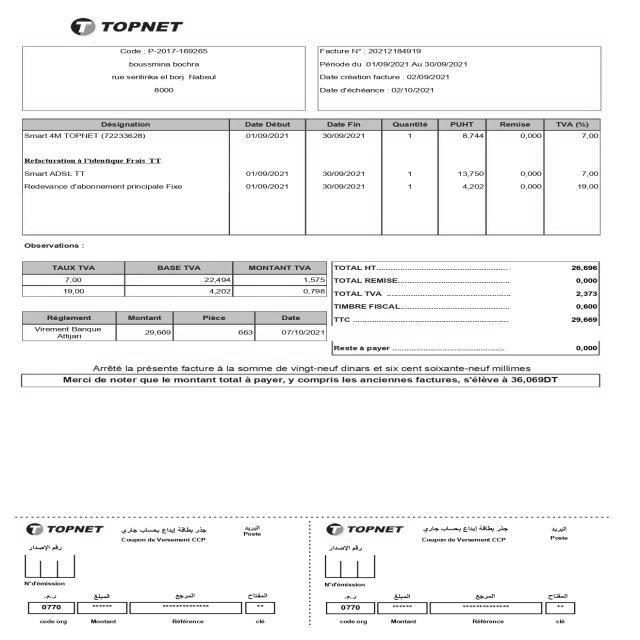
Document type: Invoice